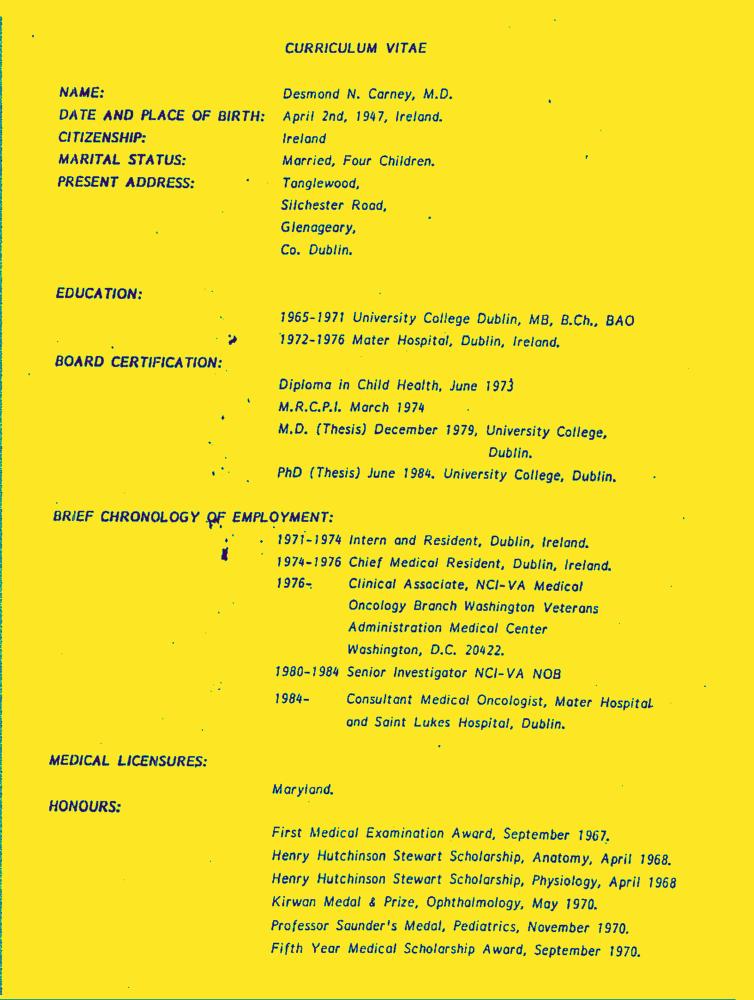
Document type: Resume-Doc